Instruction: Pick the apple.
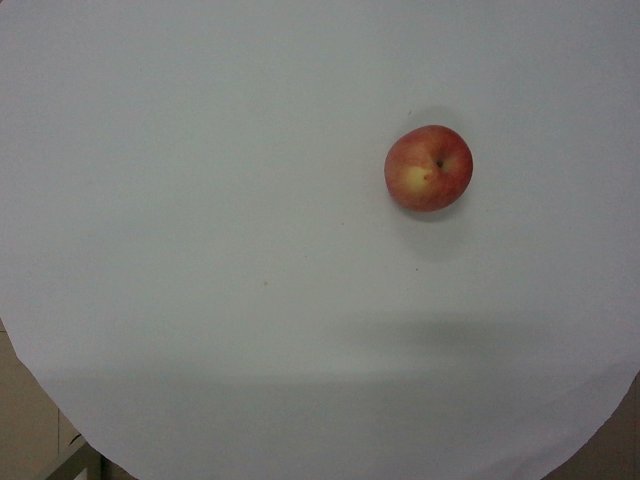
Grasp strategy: vertical